Question: How does the patient history play a role?
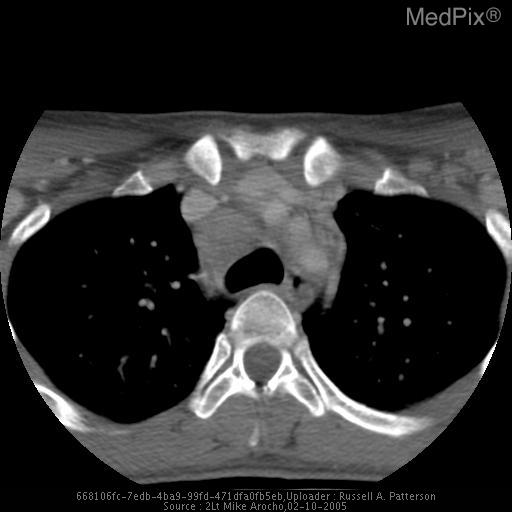
Answer: The patient's history of 27 yr old woman with c/o lymphadenopathy and fatigue for several months is key in understanding the case.